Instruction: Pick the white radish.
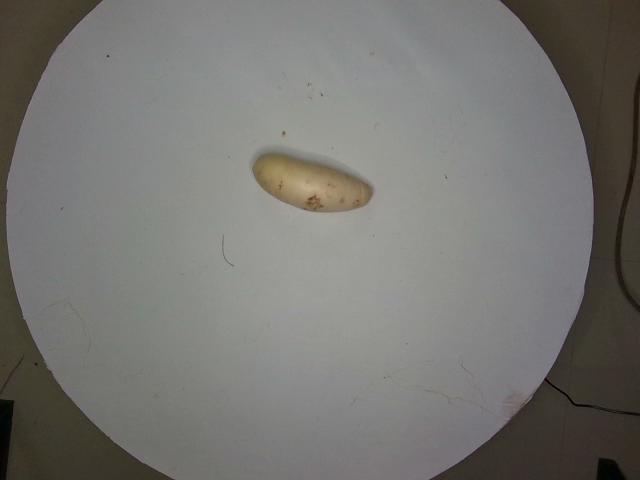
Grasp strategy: vertical